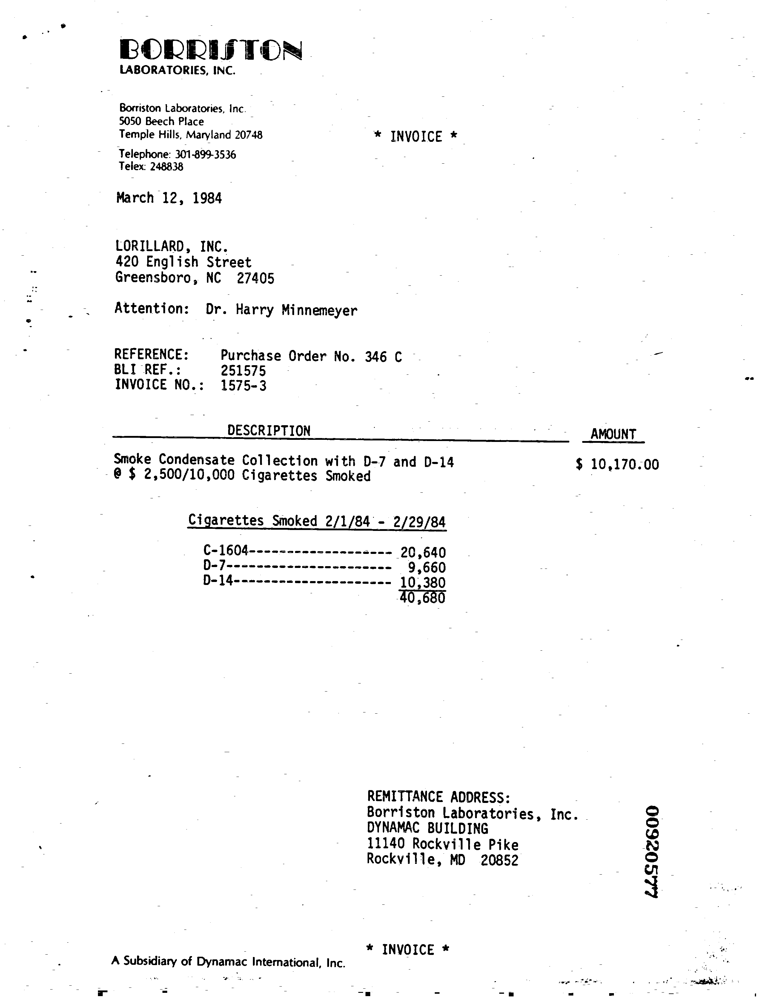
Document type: Invoice